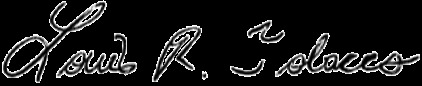
Signature of: louis tobacco